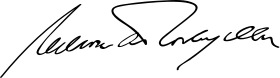
Signature of: nelson rockefeller